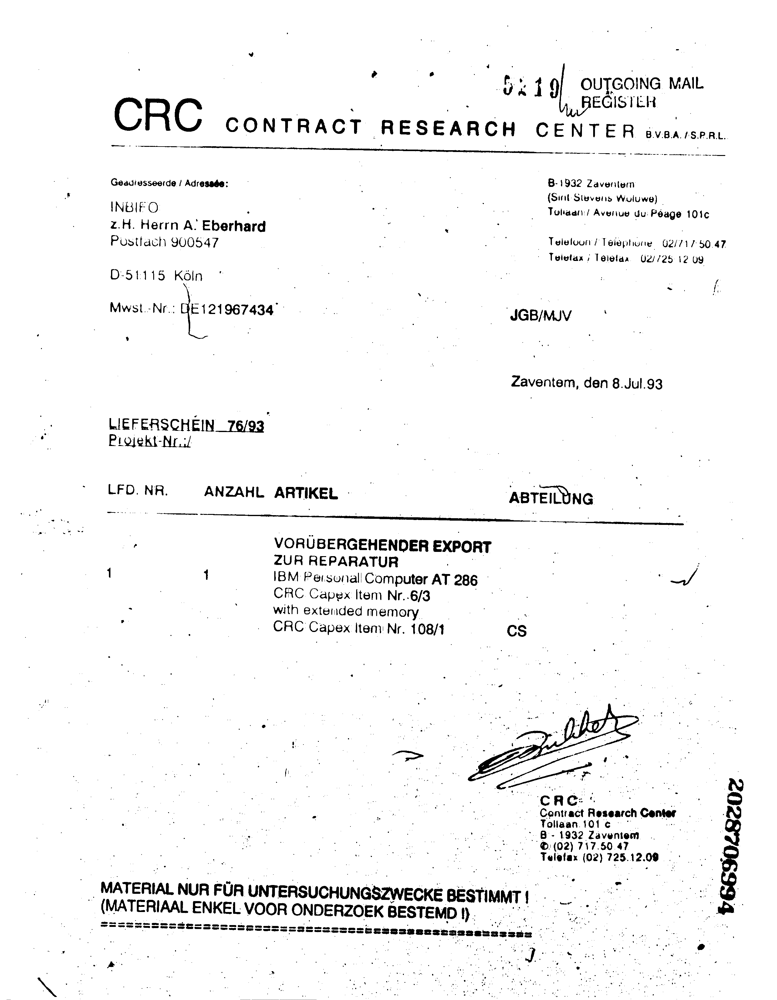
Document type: Invoice